Question: What jurisdiction, city, or county is the document associated with?
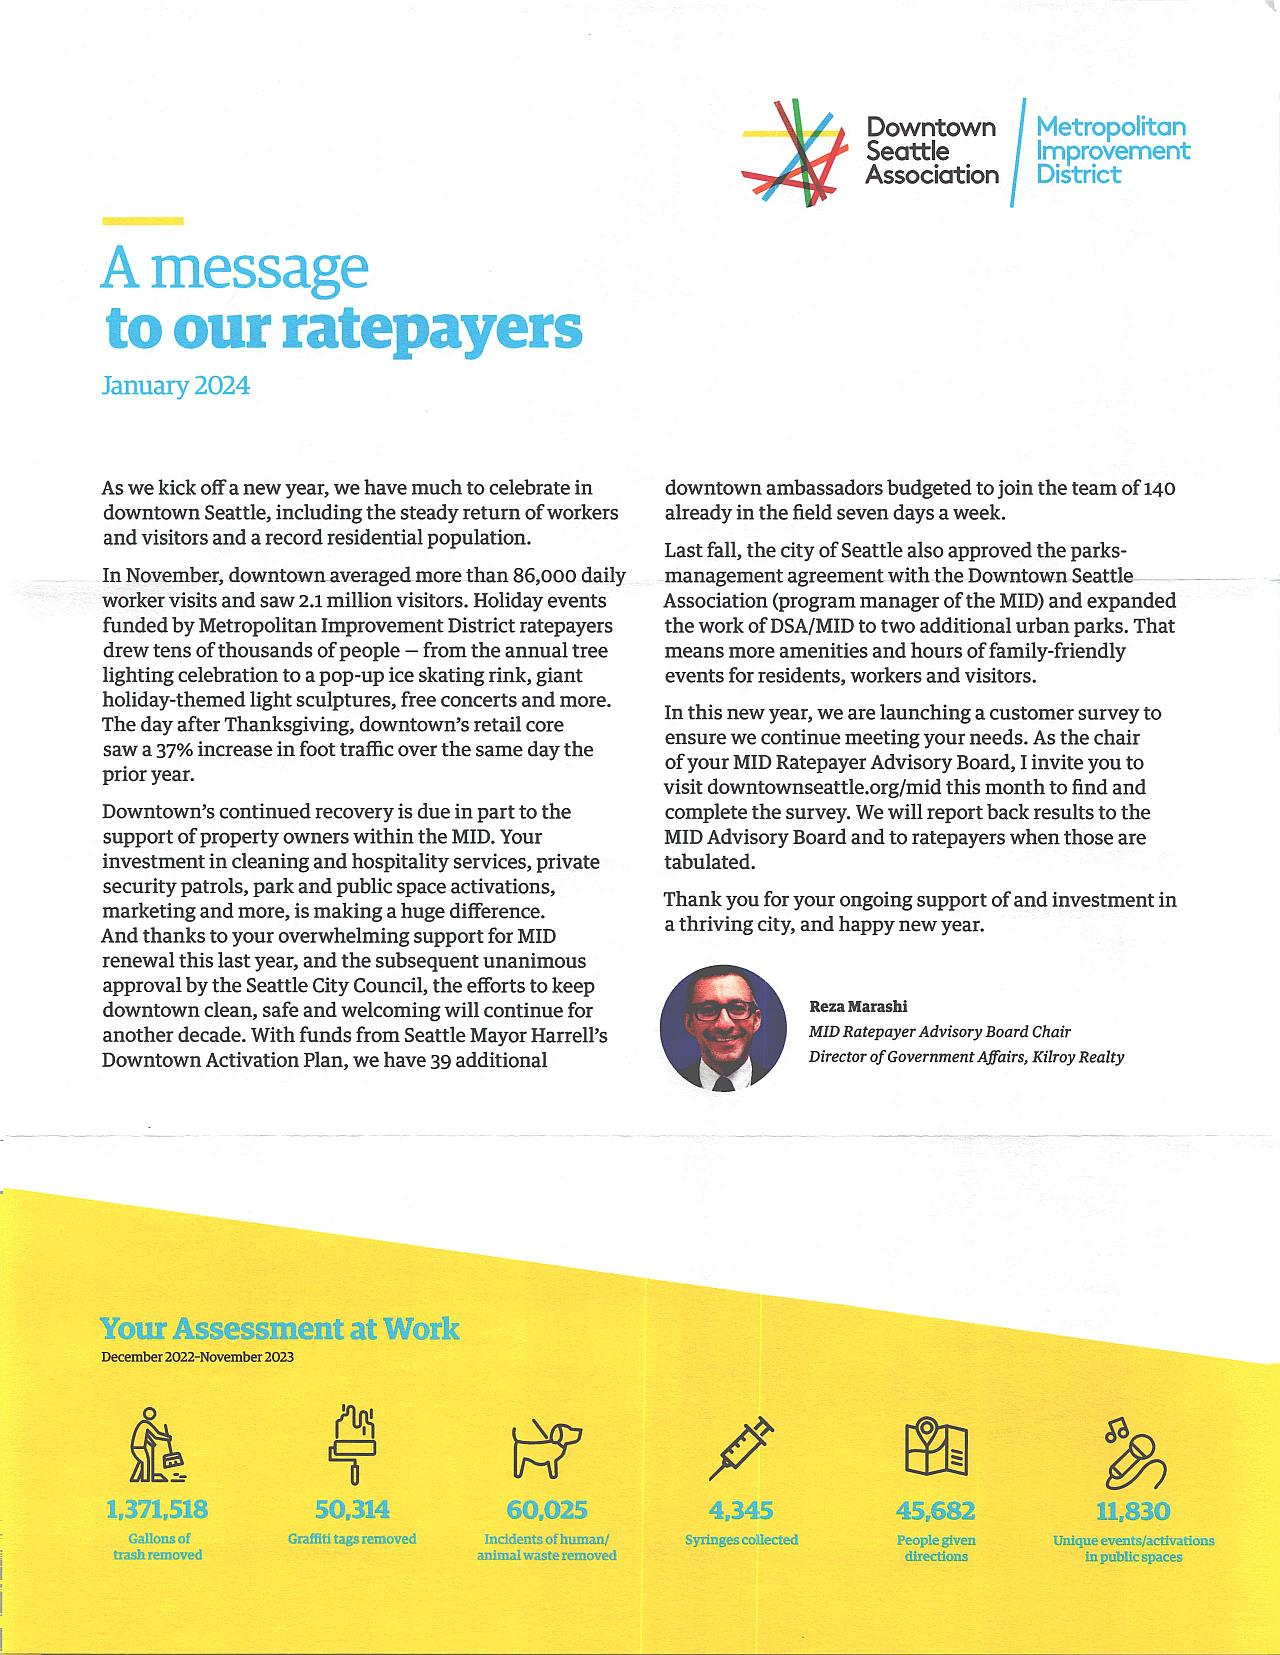
Answer: "Seattle"